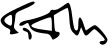
Signature of: françois molins